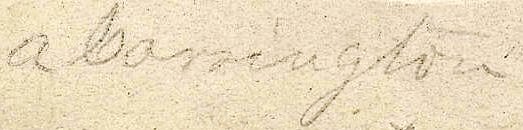
Signature of: albert carrington